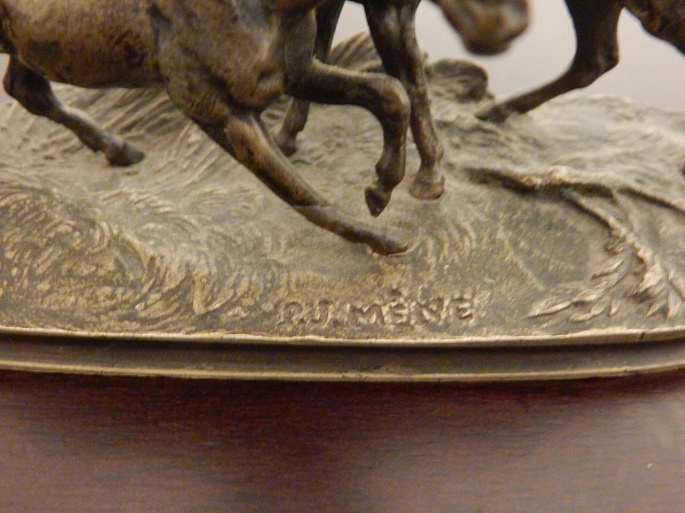
Signature of: pierre jules mêne